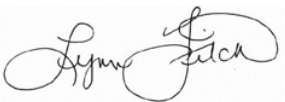
Signature of: lynn fitch